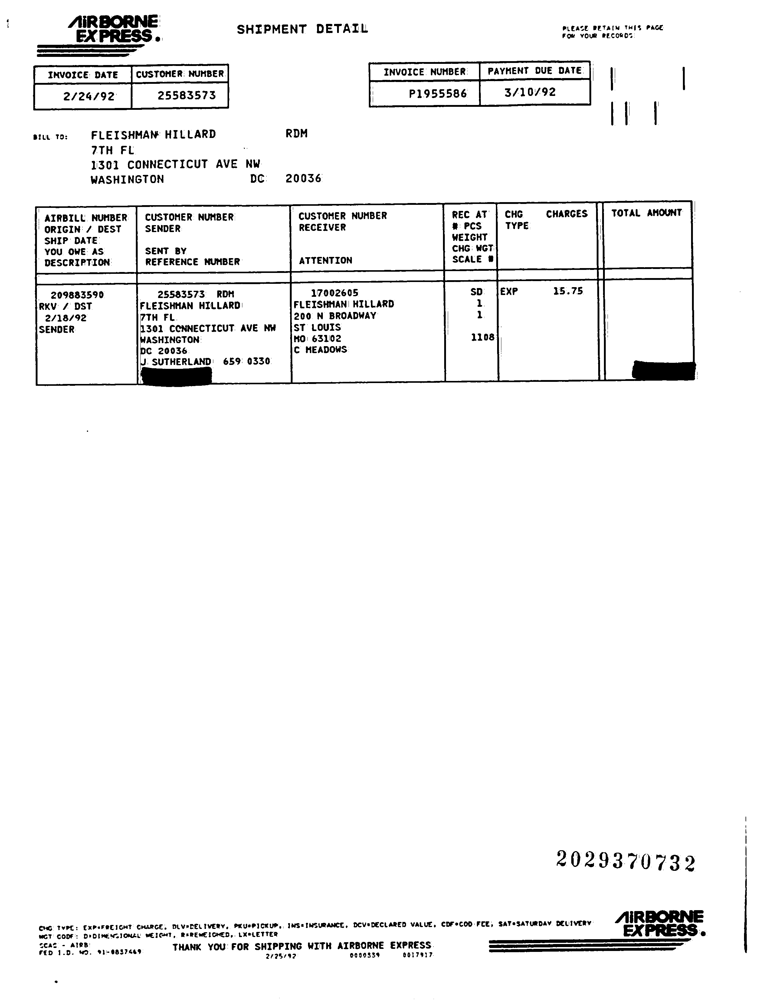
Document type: Invoice